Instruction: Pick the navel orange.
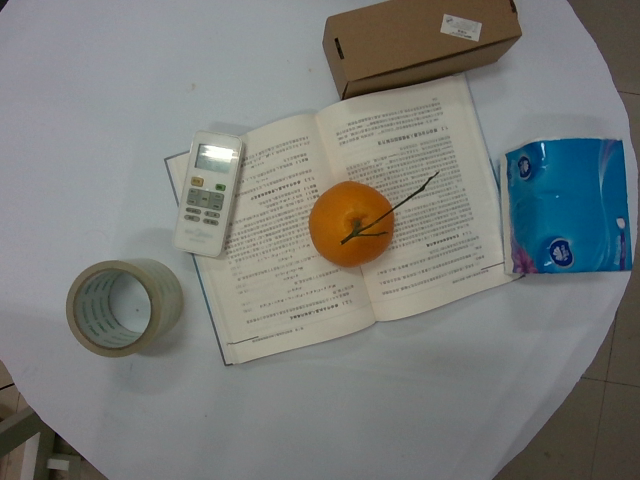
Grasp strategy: vertical